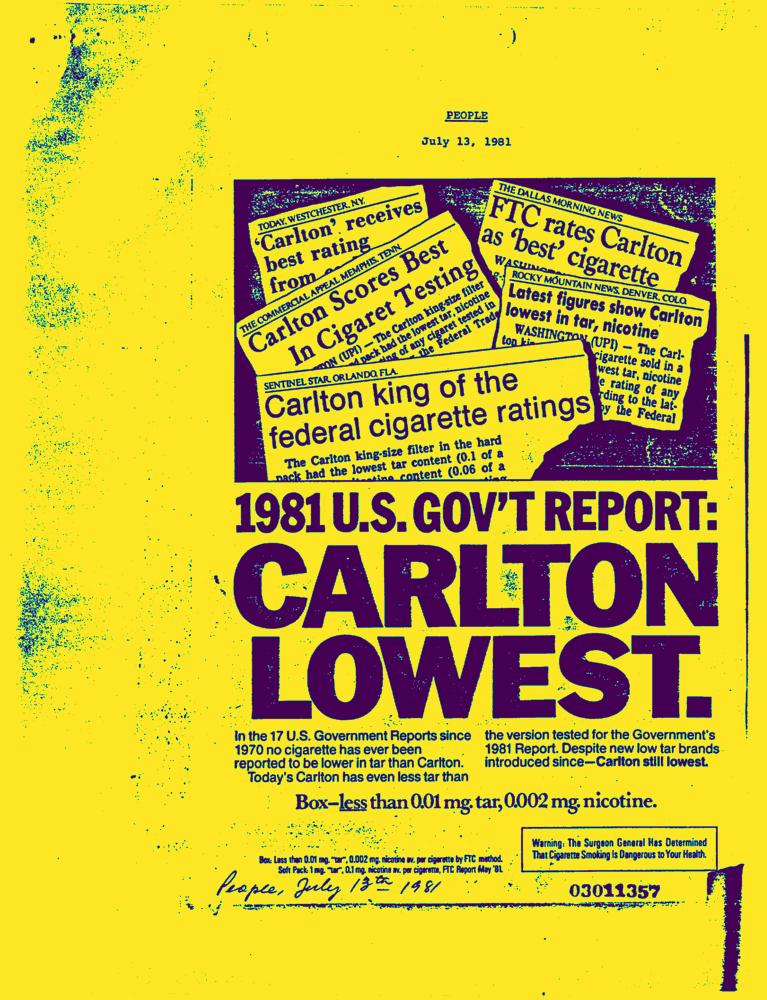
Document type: AD